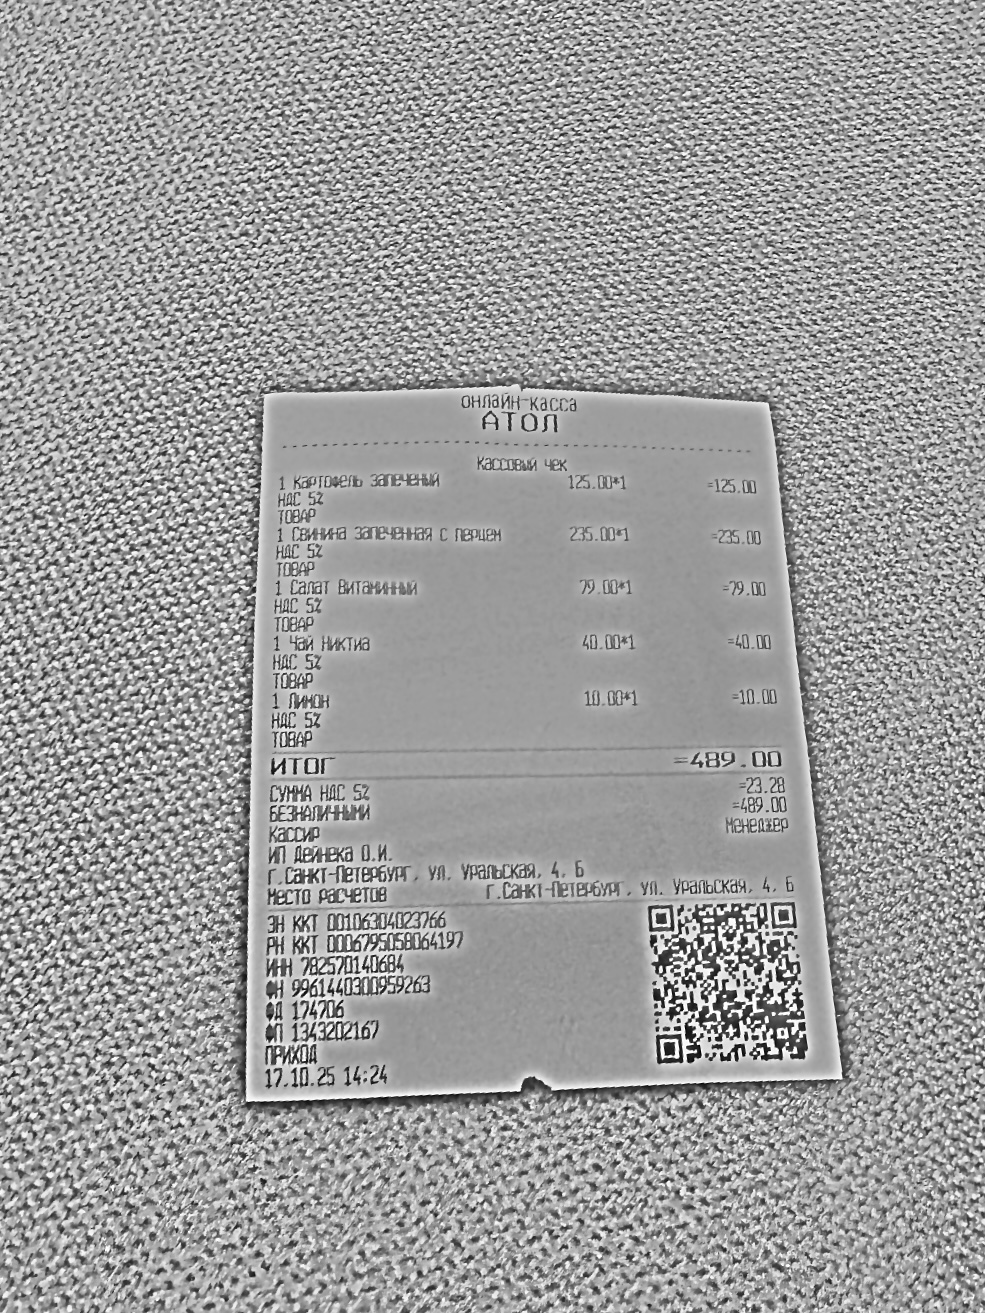
Продавец: ИП Дейнека О.И.
ИНН: 782570140684
Дата: 17.10.25
Товары: 1 Картофель запеченый; 1 Свинина запеченная с овощами; 1 Салат Витаминный; 1 Чай Никтиа; 1 Лимон
Количество: 1; 1; 1; 1; 1
Цена: 125.00; 235.00; 79.00; 40.00; 10.00
Сумма: 125.00; 235.00; 79.00; 40.00; 10.00
Итого: 489.00